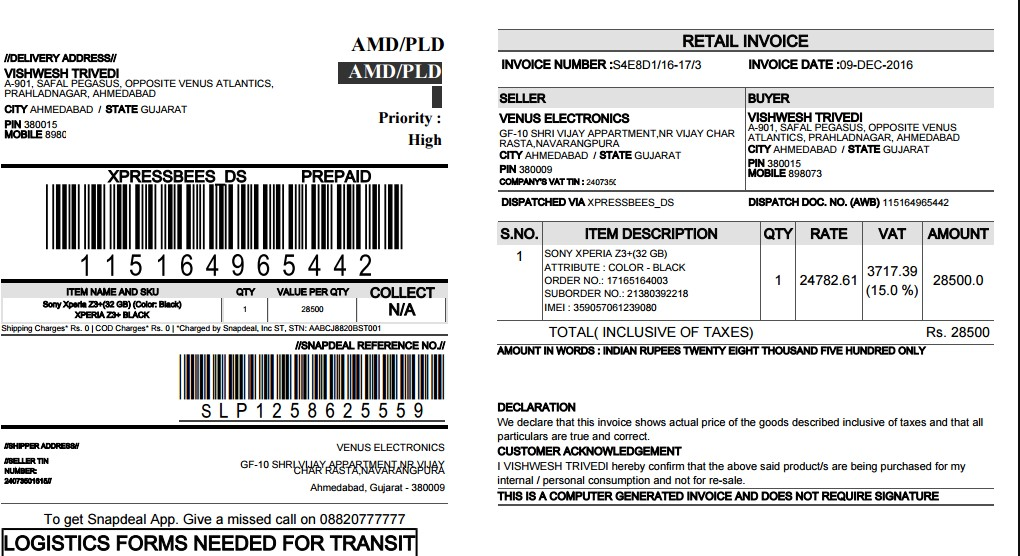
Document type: Invoice